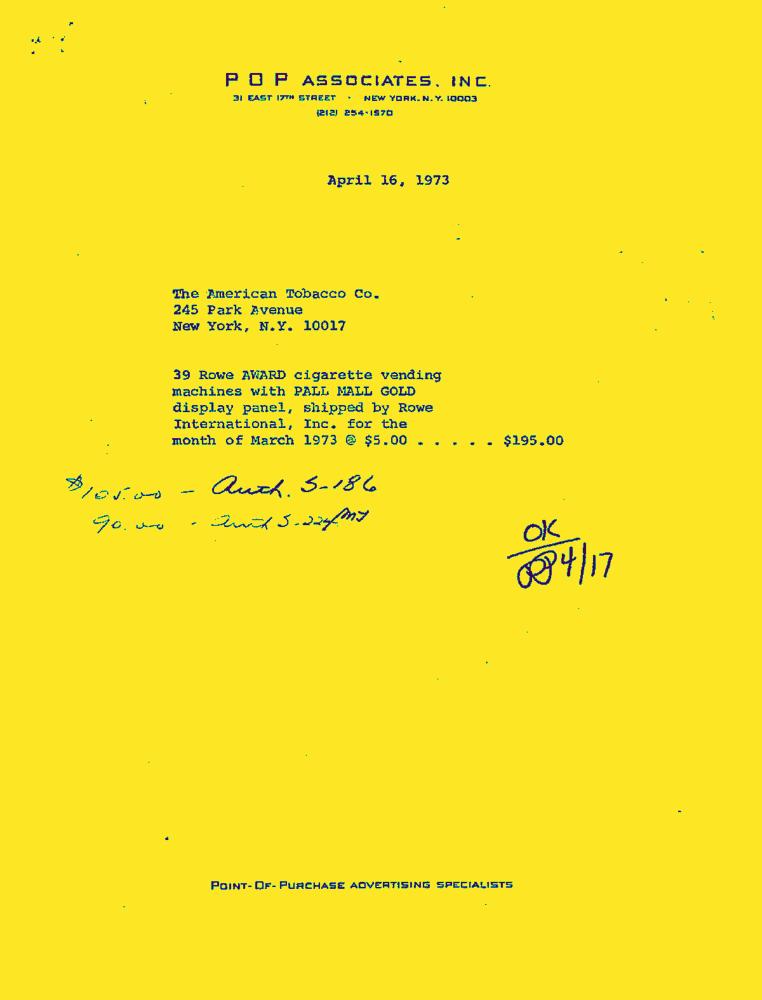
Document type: Invoice-Doc